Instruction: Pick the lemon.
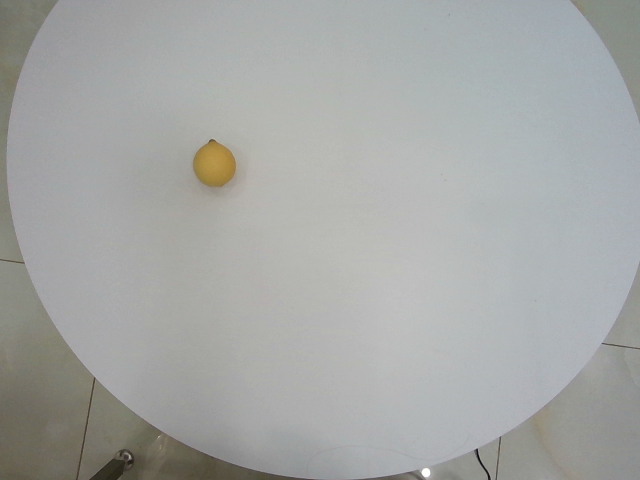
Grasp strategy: vertical